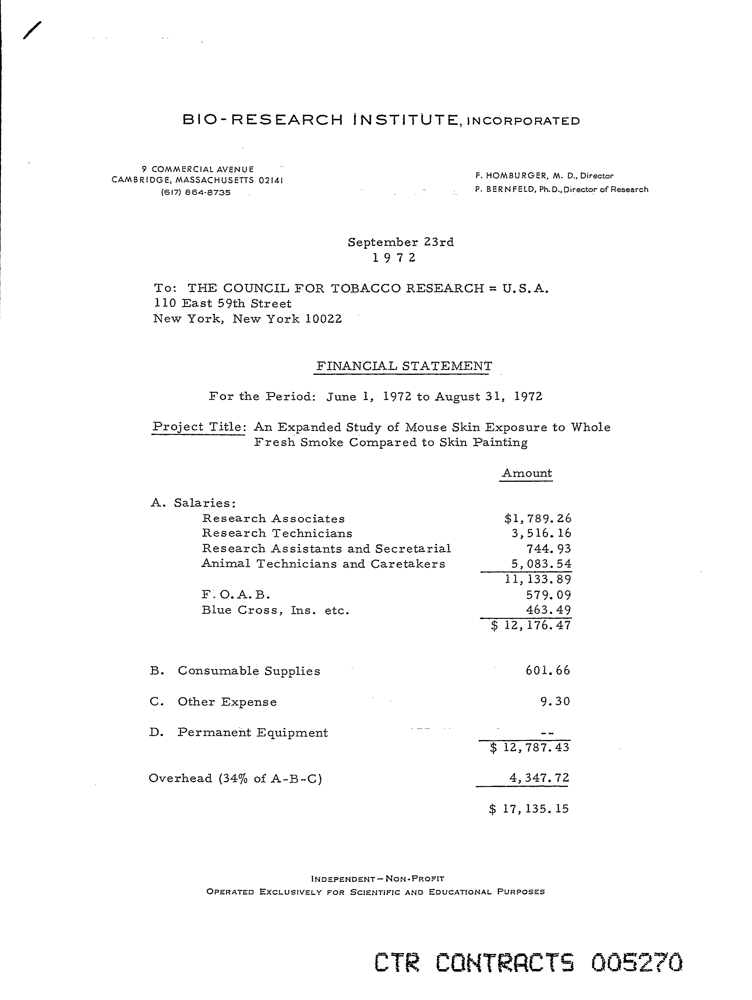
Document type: Invoice